Question: What appears to be the issue?
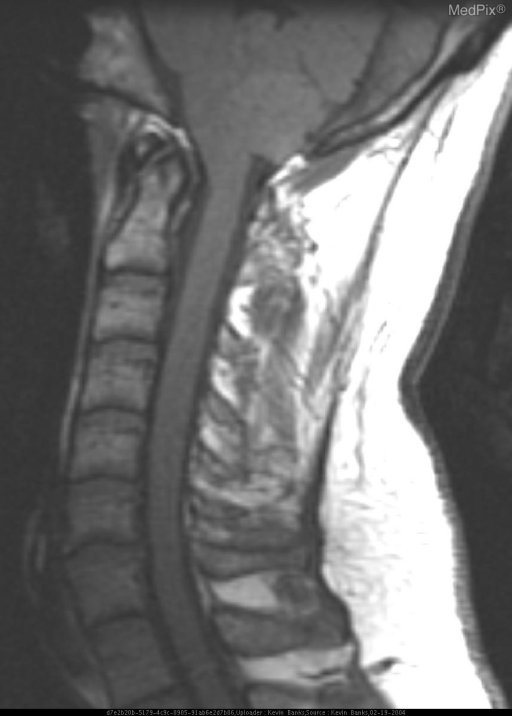
Answer: The findings suggest MRI of the cervical spine and with subsequent CE brain MR demonstrate a lobulated mass within the posterior fossa. The lesion appears to originate in the fourth ventricle and is centered on the midline. The tumor is isointense to gray matter on T1 and mixed iso/hypointense on T2 weighted images. There are scant areas of T1&T2 hypodensity seen which are representative of calcifications or flow voids. There is scattered enhancement with contrast administration.. Sagittal T1WI of the cervical spine demonstrates a multilobulated mass in the inferior aspect of the fourth ventricle. The lesion is isointense to gray matter.. The patient might have a history of A 32 year-old male presented to his primary care provider with unremitting neck pain. He denied any history of trauma. The patient was unresponsive to conservative therapy and plain-film radiographic evaluation was negative. Patient was subsequently referred for a cervical spine MR for further evaluation..